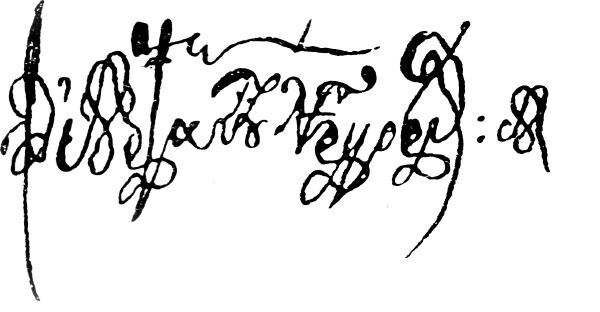
Signature of: grigorios o adrianoupoleos